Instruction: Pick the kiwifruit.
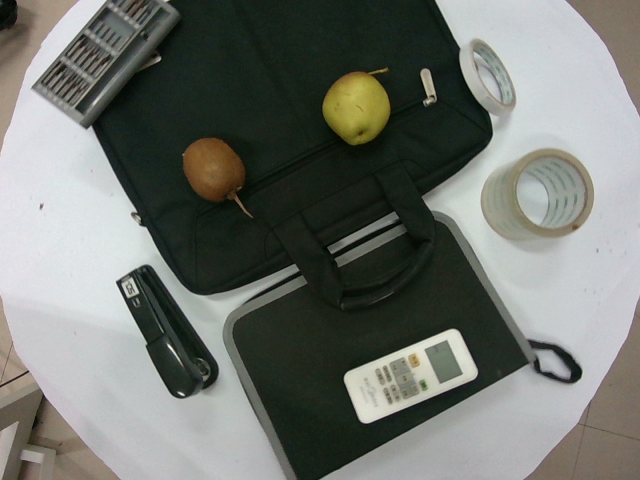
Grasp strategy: vertical